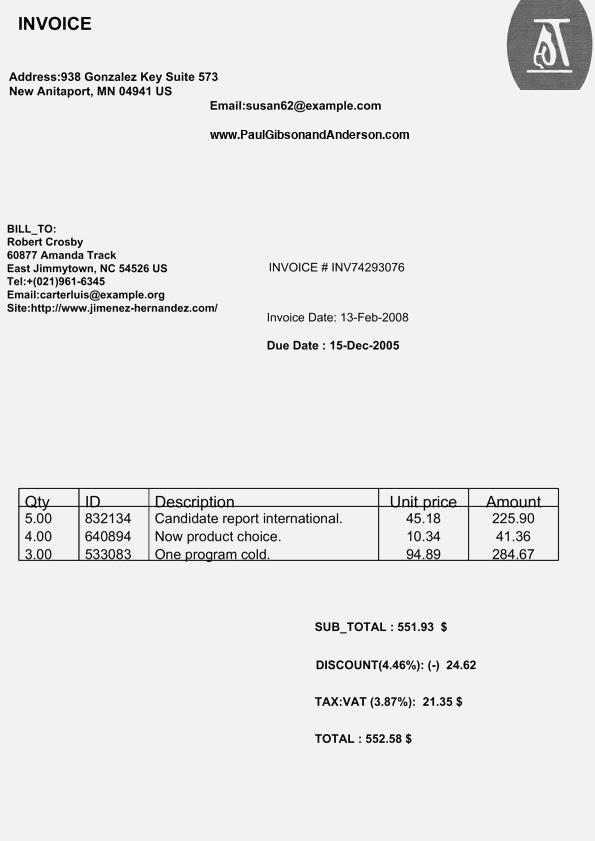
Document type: Invoice